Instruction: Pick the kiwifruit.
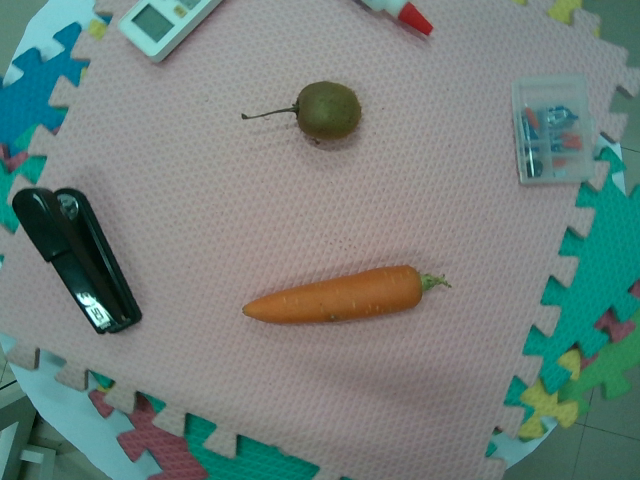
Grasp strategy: vertical